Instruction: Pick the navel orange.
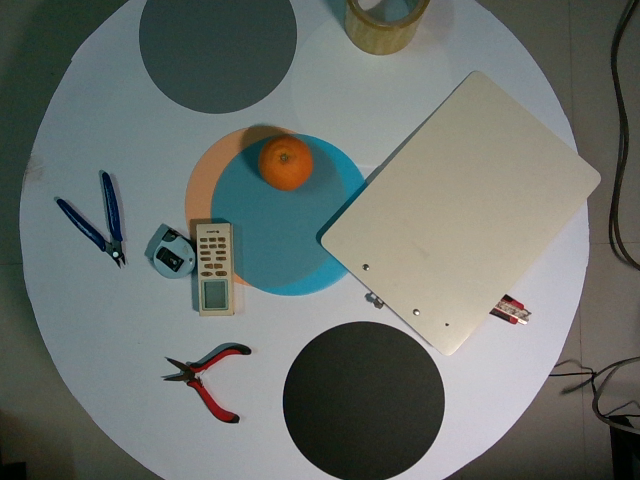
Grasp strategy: vertical